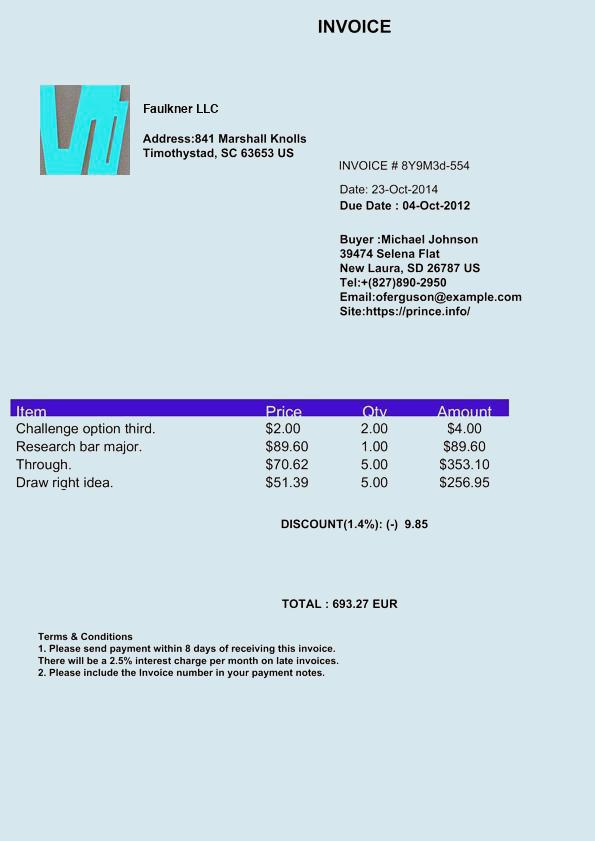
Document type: Invoice